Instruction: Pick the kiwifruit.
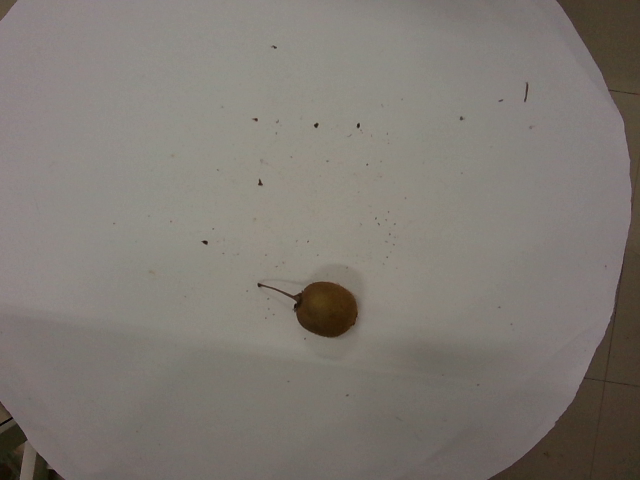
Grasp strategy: vertical